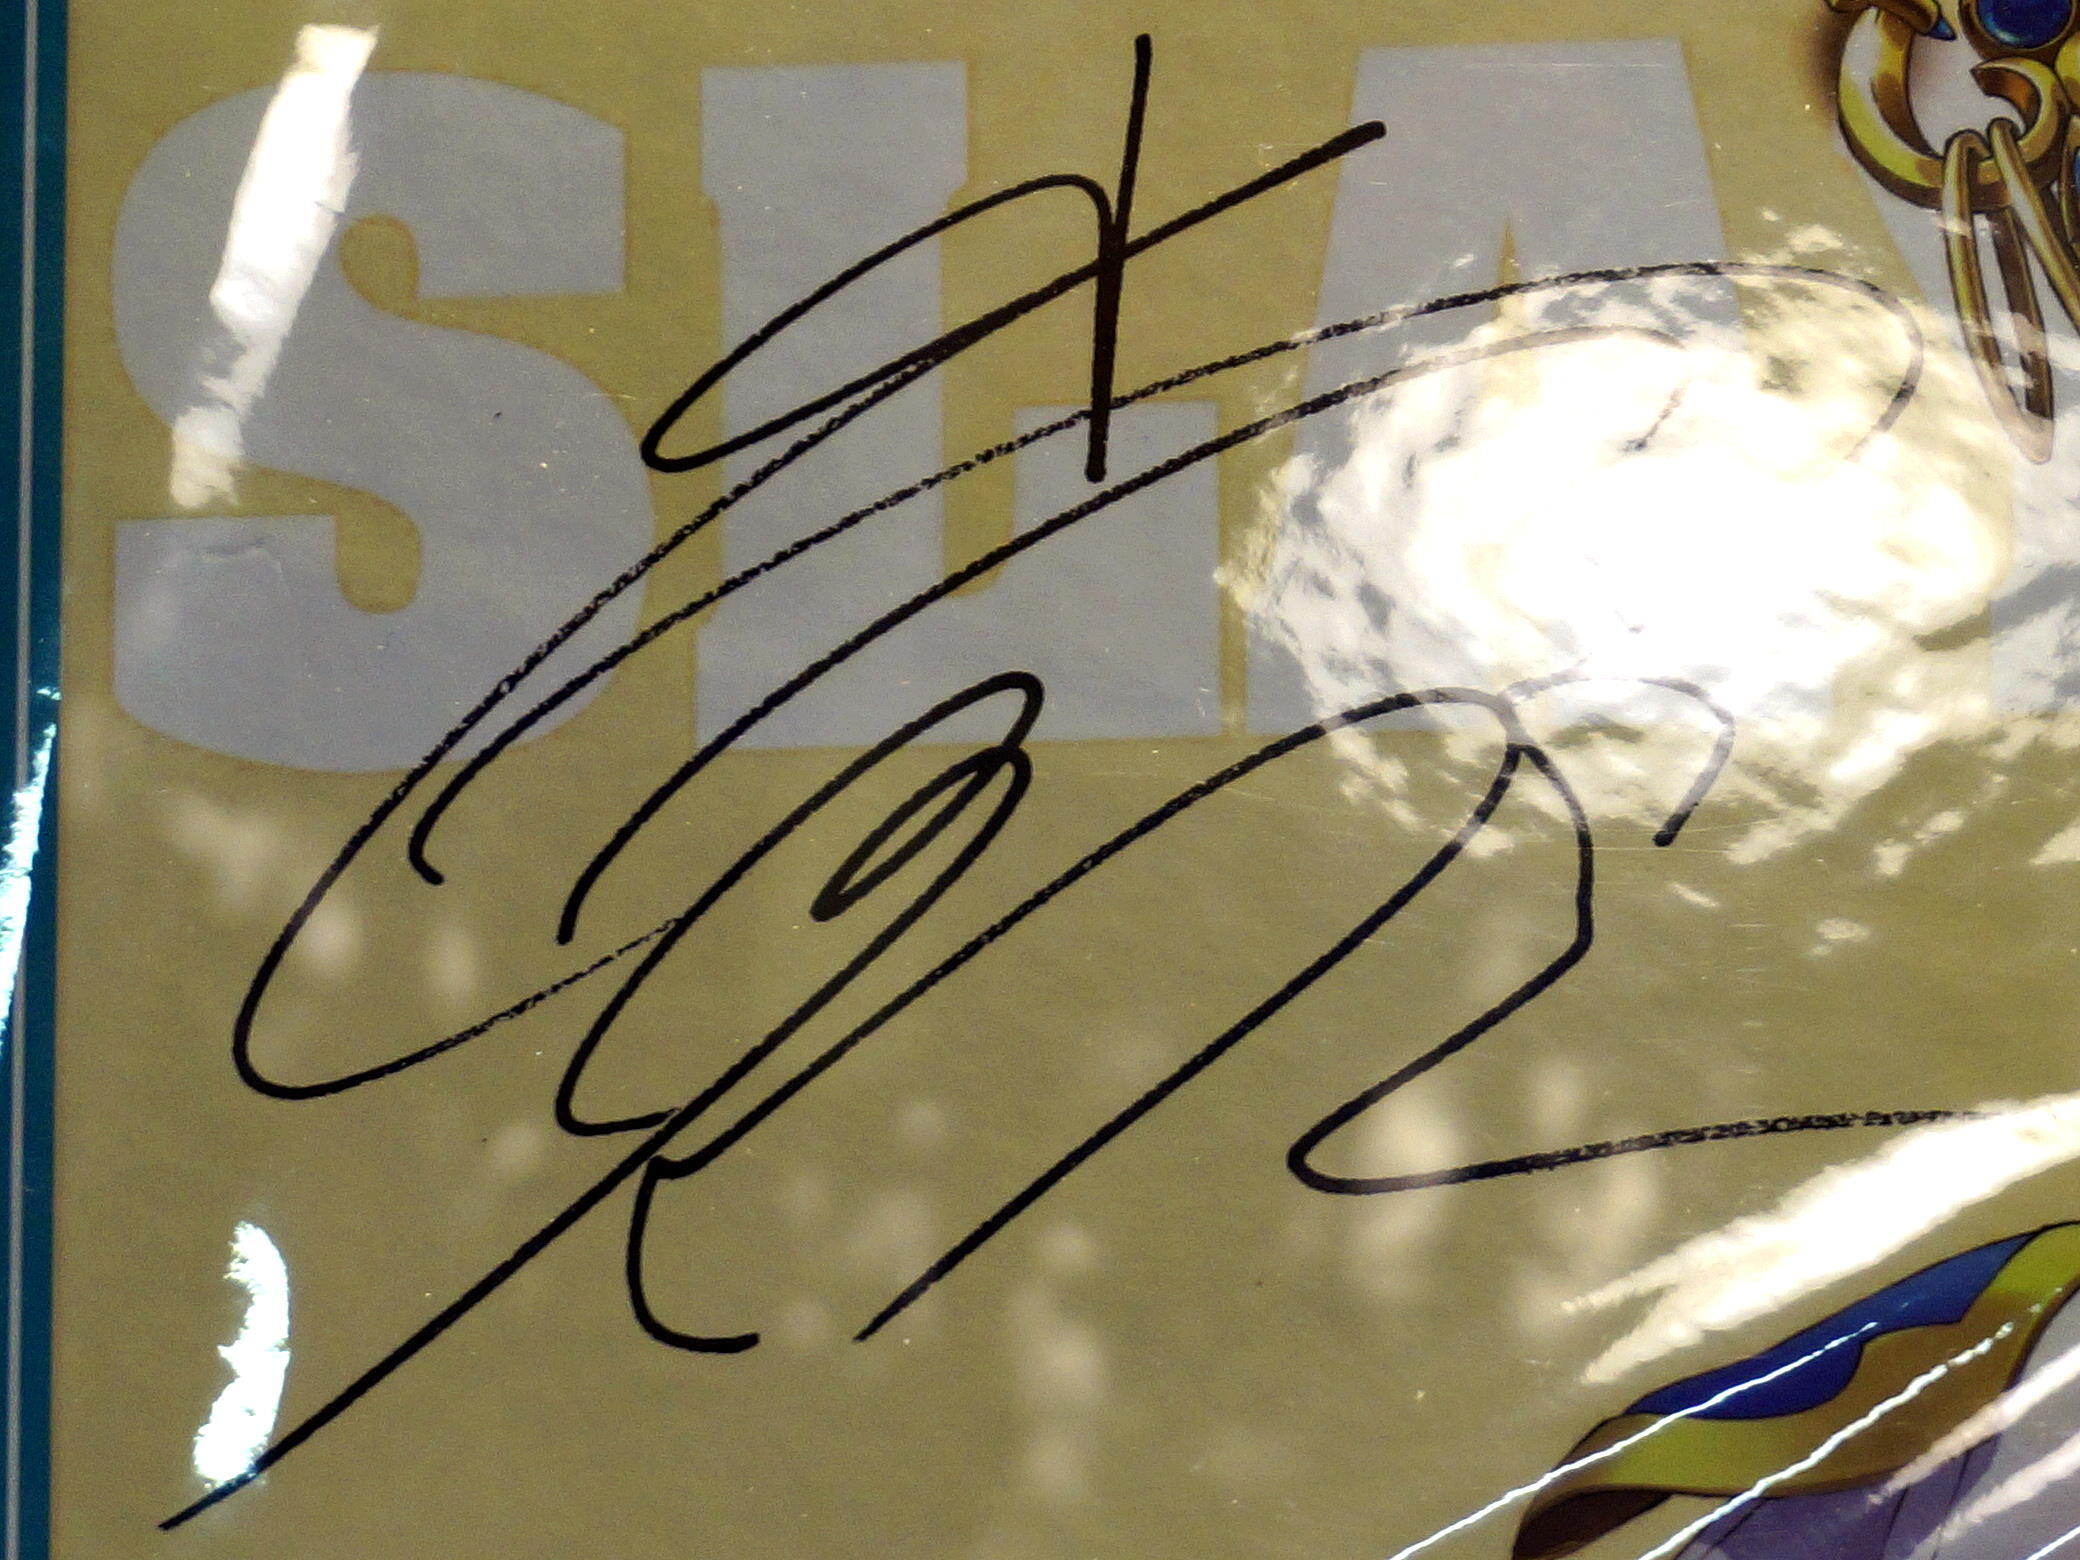
Signature of: yui ogura